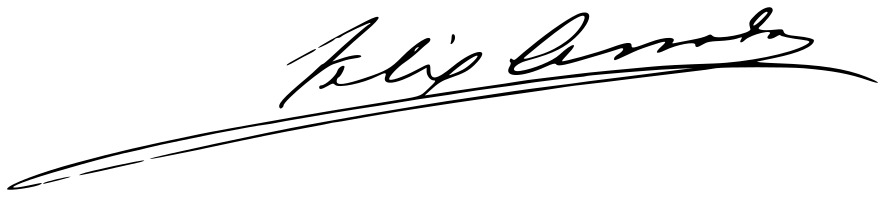
Signature of: félix cerrada martín